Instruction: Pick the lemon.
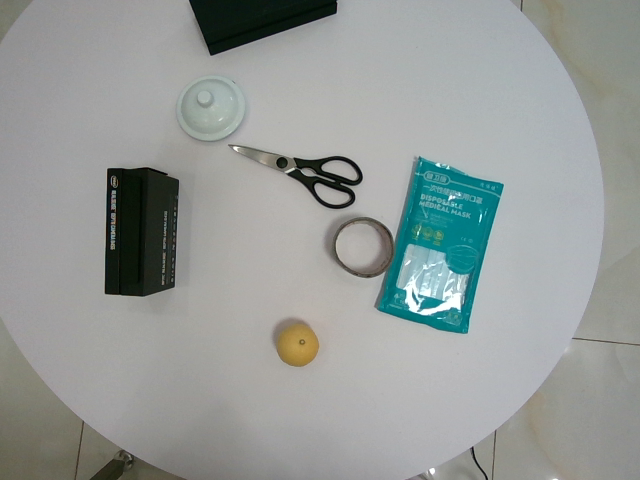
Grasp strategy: vertical